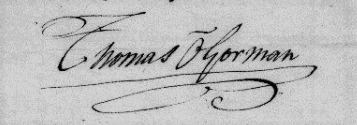
Signature of: tomás o gorman